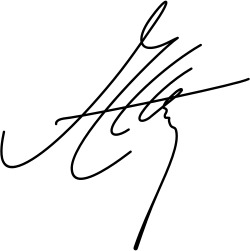
Signature of: et hem cara